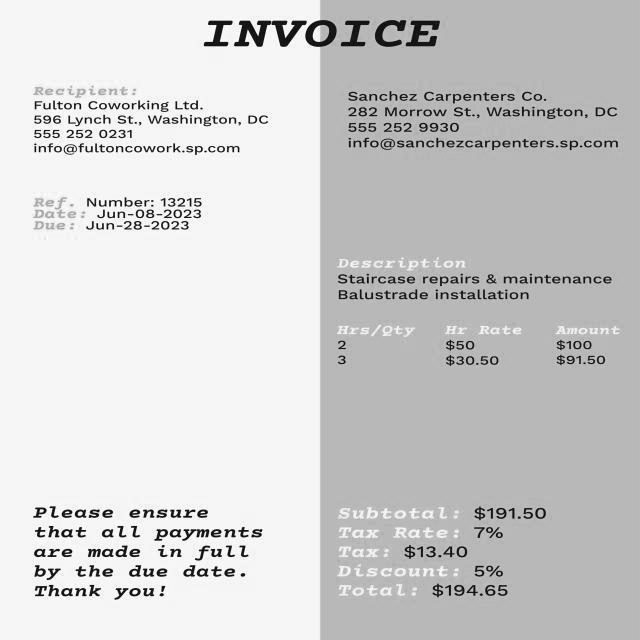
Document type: Invoice